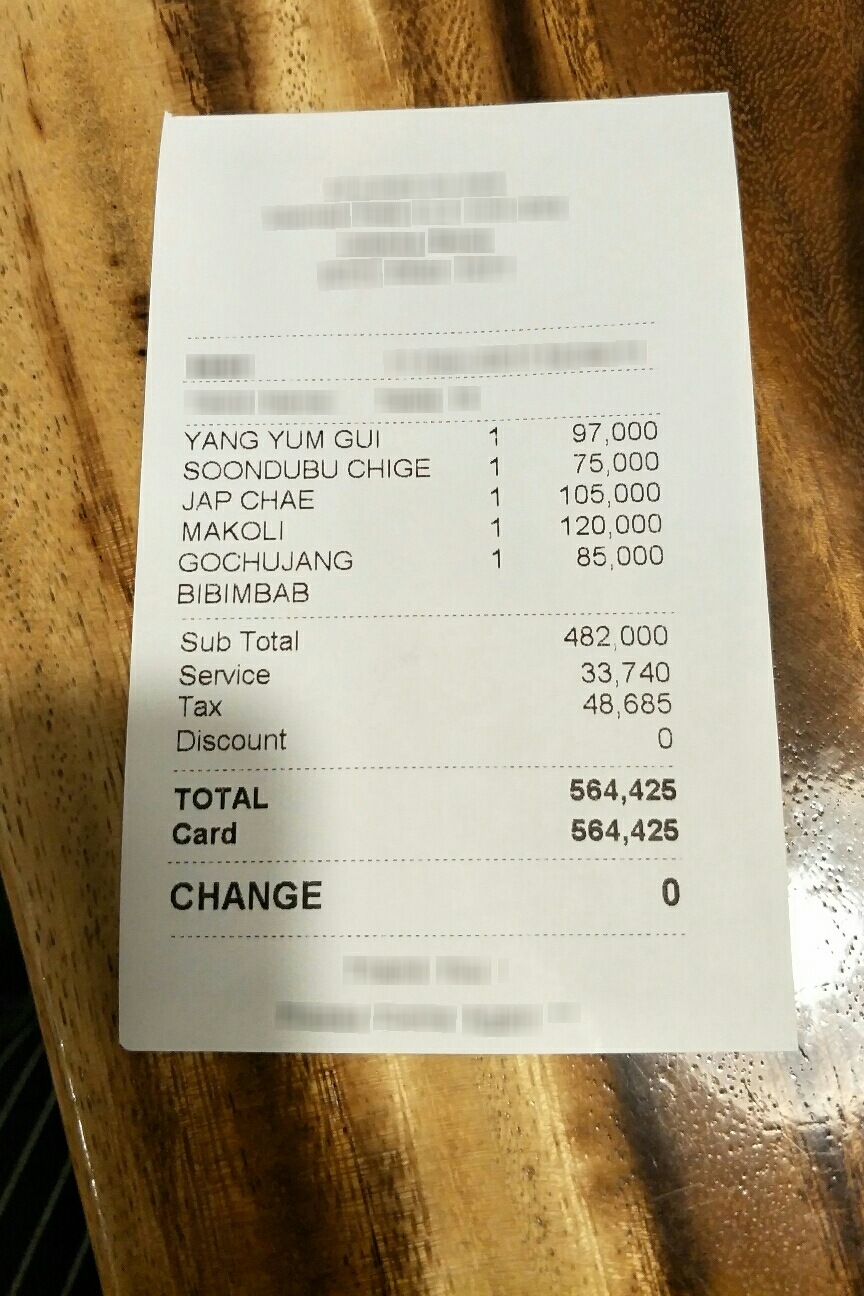
Extraction:
receipt: line_items: name: YANG YUM GUI
price: 97,000
qty: 1
name: SOONDUBU CHIGE
price: 75,000
qty: 1
name: JAP CHAE
price: 105,000
qty: 1
name: MAKOLI
price: 120,000
qty: 1
name: GOCHUJANG
price: 85,000
qty: 1
name: BIBIMBAB
subtotal: 482,000
tax: 48,685
service: 33,740
total: 564,425